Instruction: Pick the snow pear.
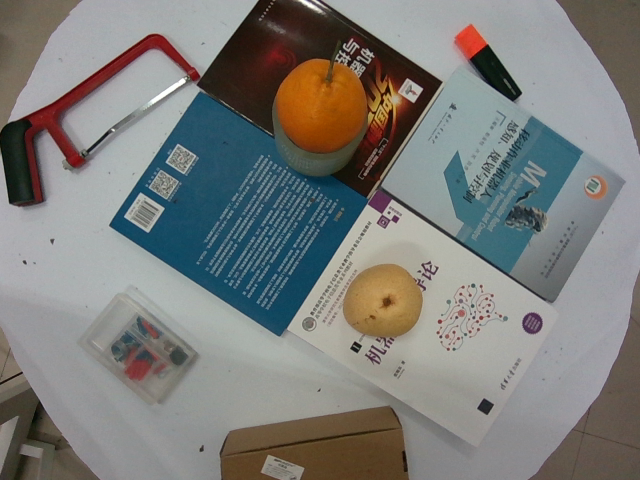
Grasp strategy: vertical